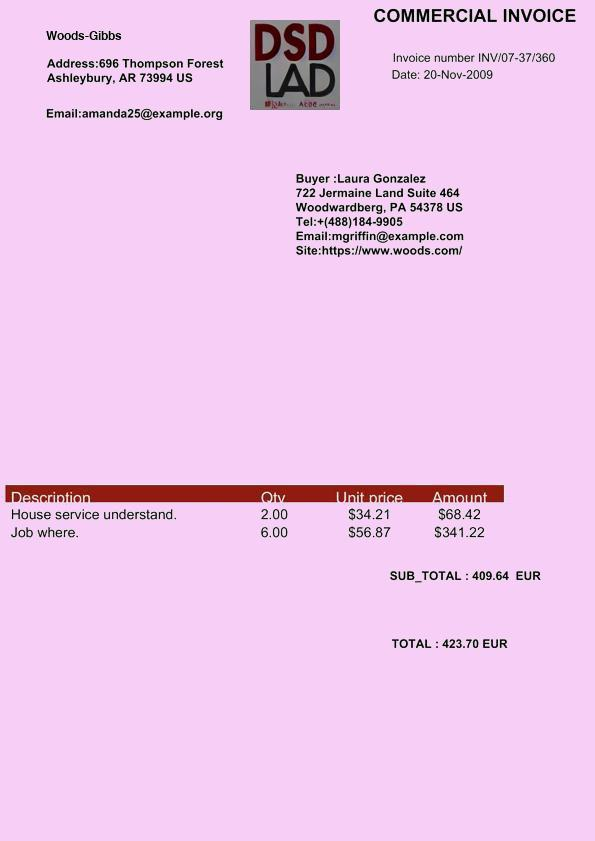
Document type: Invoice